Question: What might the diagnosis be?
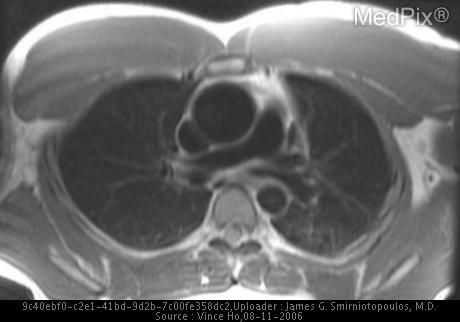
Answer: The possible diagnosis includes Ascending Aortic Dilatation:
1) Atheroscloerosis
2) Aortic valvular disease (stenosis and/or insufficiency
3) Collagen vascular disease (e.g. Marfan syndrome)
4) Mycotic aneurysm
5) Aortic dissection.